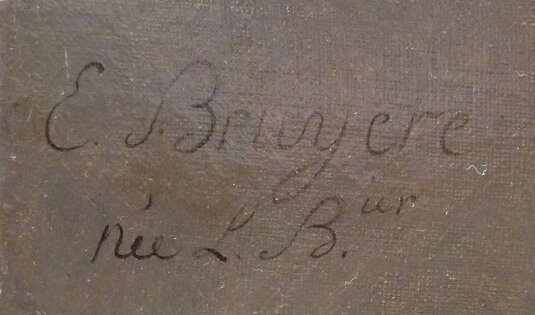
Signature of: élise bruyère